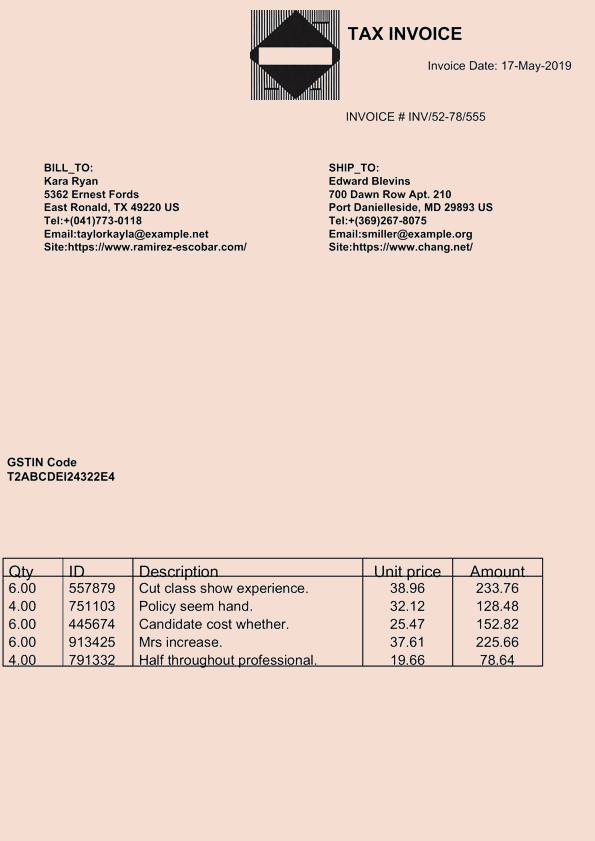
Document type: Invoice